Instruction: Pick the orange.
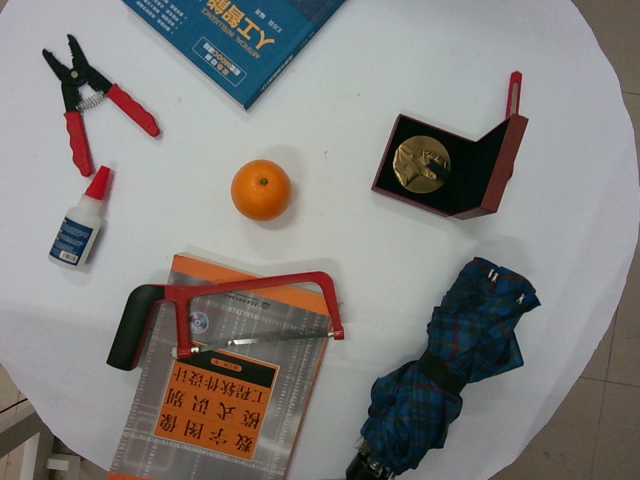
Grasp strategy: vertical